Question: How does the patient history play a role?
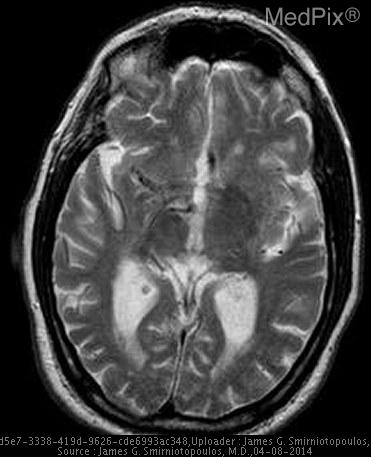
Answer: The patient's history of 79 y.o. man had 2 episodes (approx. 2 months apart) of sudden expressive aphasia (word finding difficulty) lasting 30 - 45 minutes - each with complete resolution. The first episode was in early four months ago; and, the most recent was three months ago.  He was labeled with a TIA diagnosis; and, had negative carotid US and negative echocardiograms (for thrombus) - but with a <50% carotid stenosis.

PMH - He has atrial fibrillation and has always been appropriately anticoagulated with warfarin.   He does not drink EtOH or smoke, he has medication-controlled hypertension. is key in understanding the case.